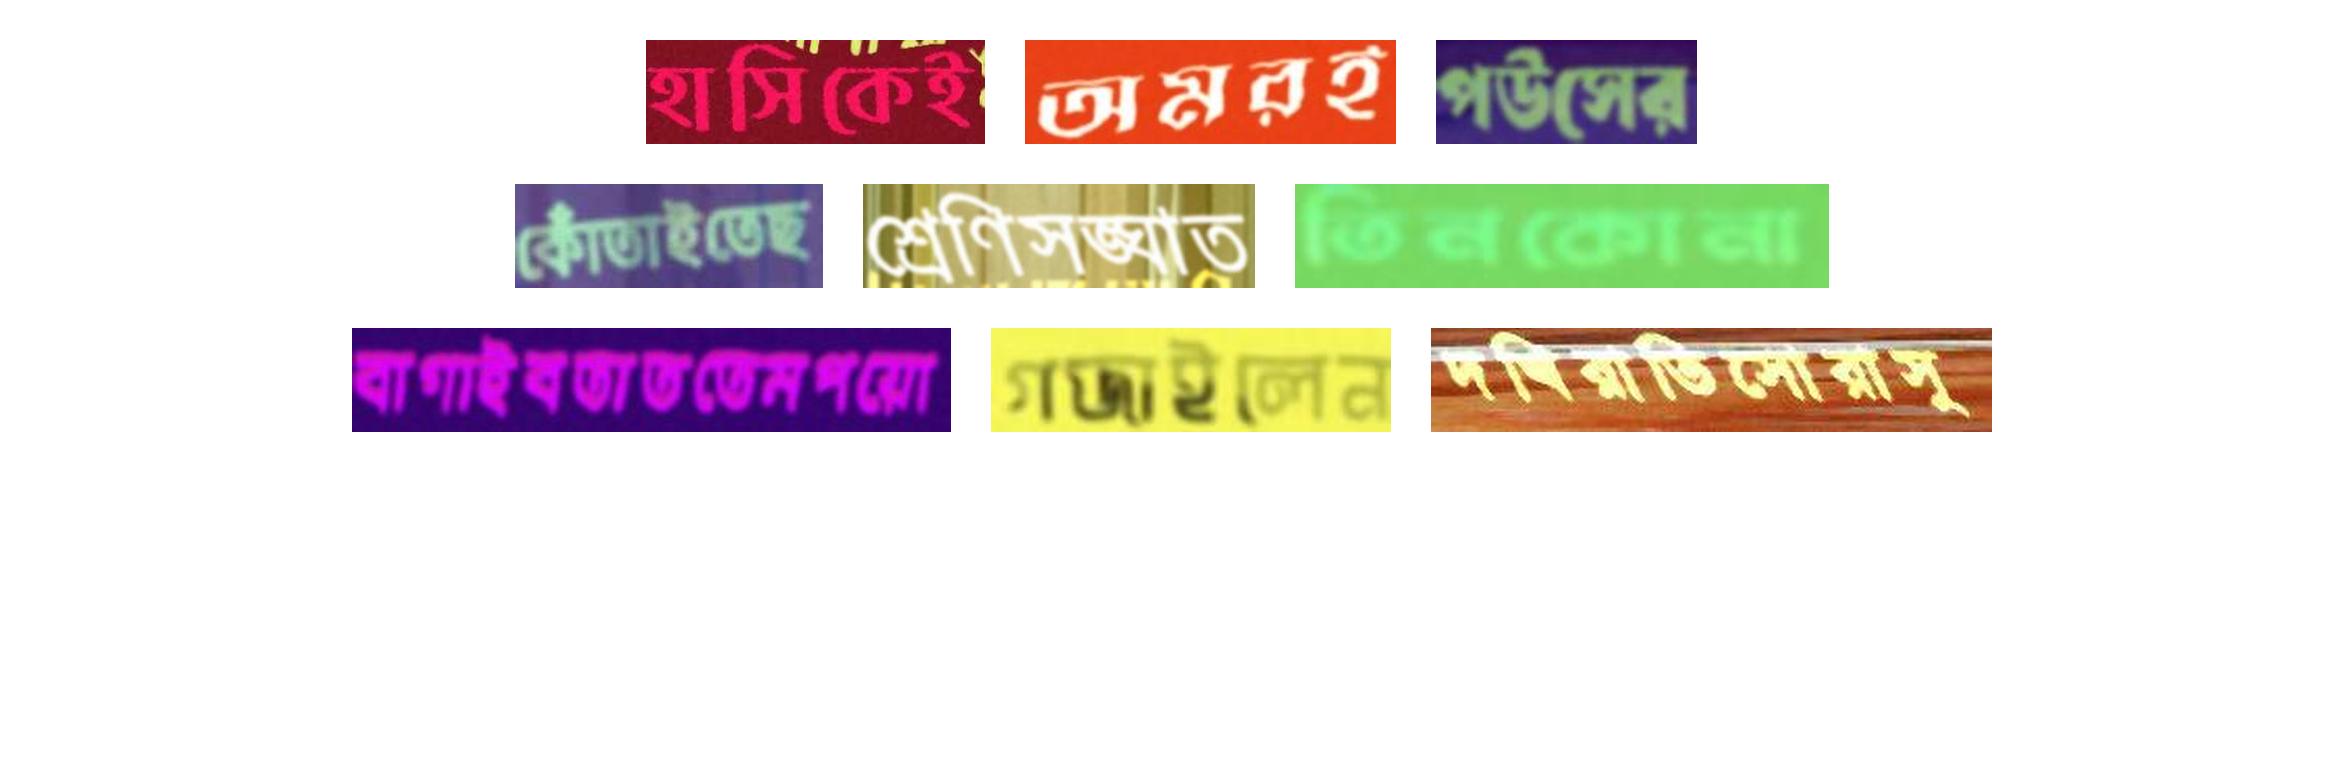
হাসিকেই অমরই পউসের
কোঁতাইতেছ শ্রেণিসঙ্ঘাত তিনকোনা
বাগাইবতাততেমপয়ো গজাইলেন দখিরাতিসোরাসু